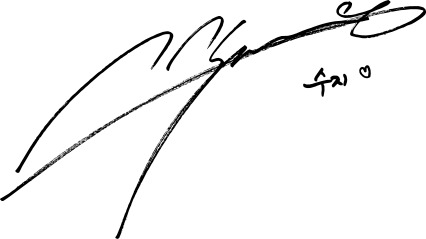
Signature of: bae suzy